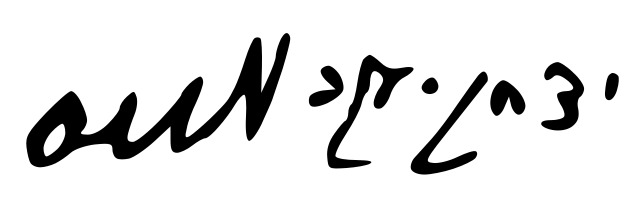
Signature of: yitzchok yaakov weiss